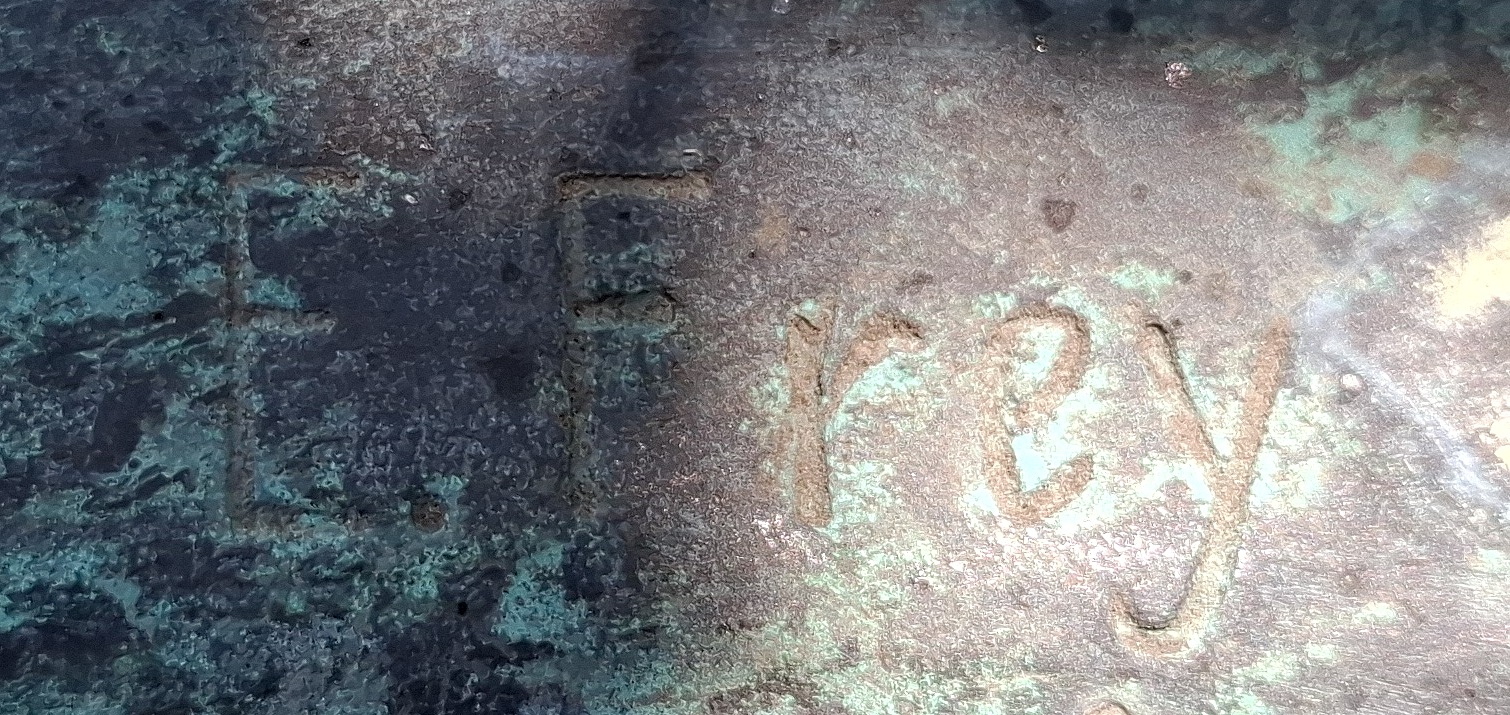
Signature of: eugen frey